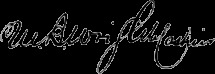
Signature of: myron benjamin wright